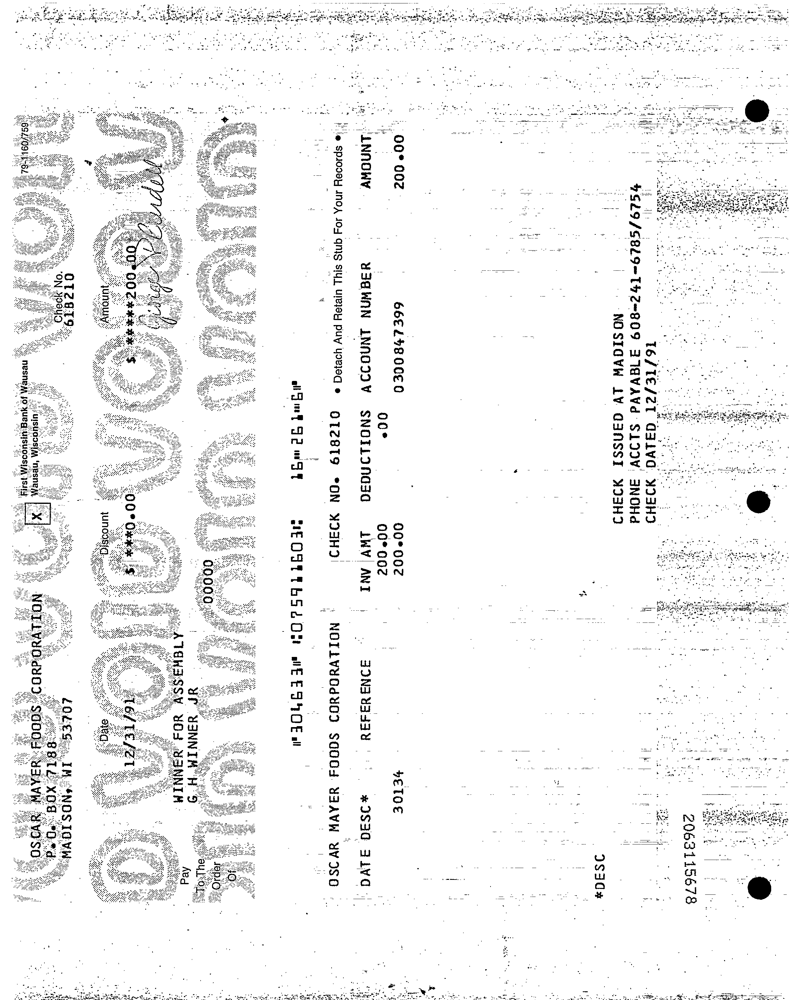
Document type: Invoice